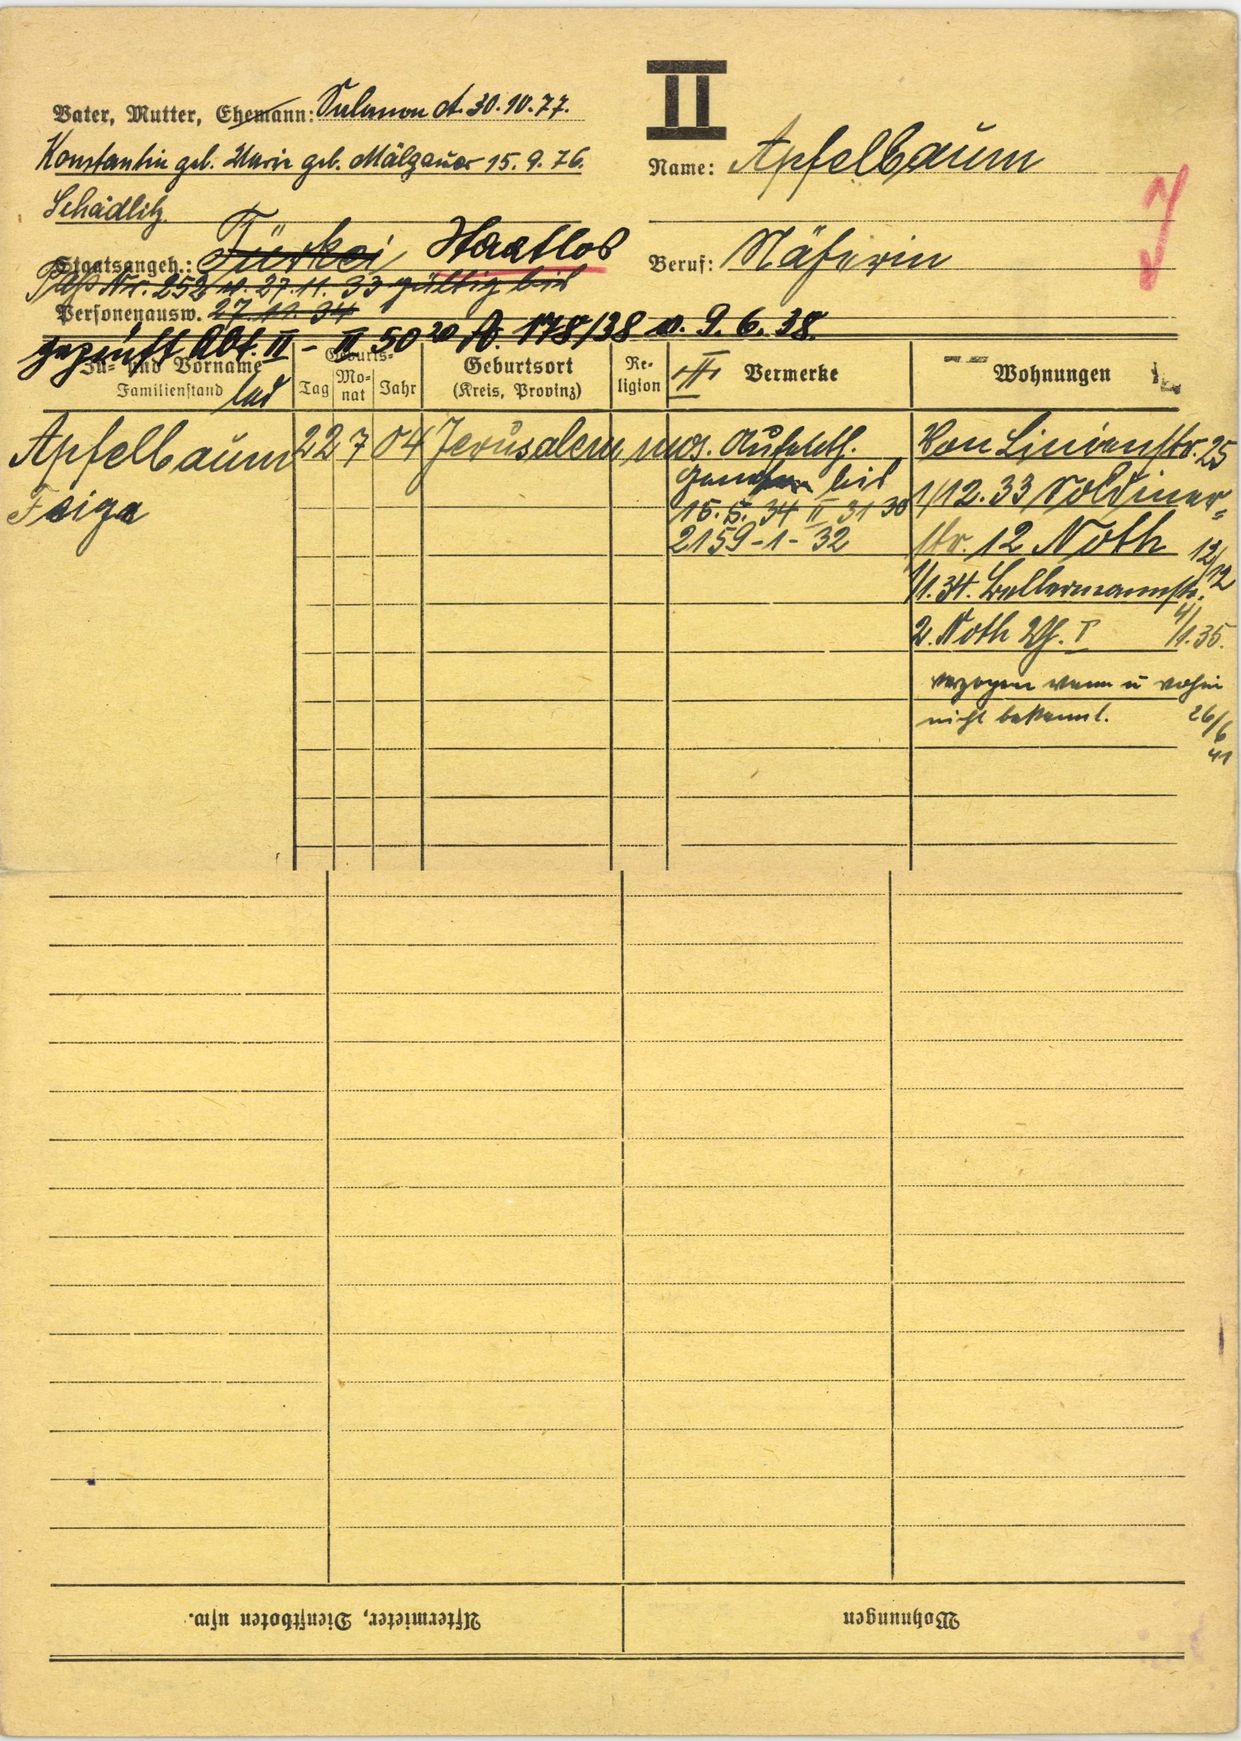
Appelbaum